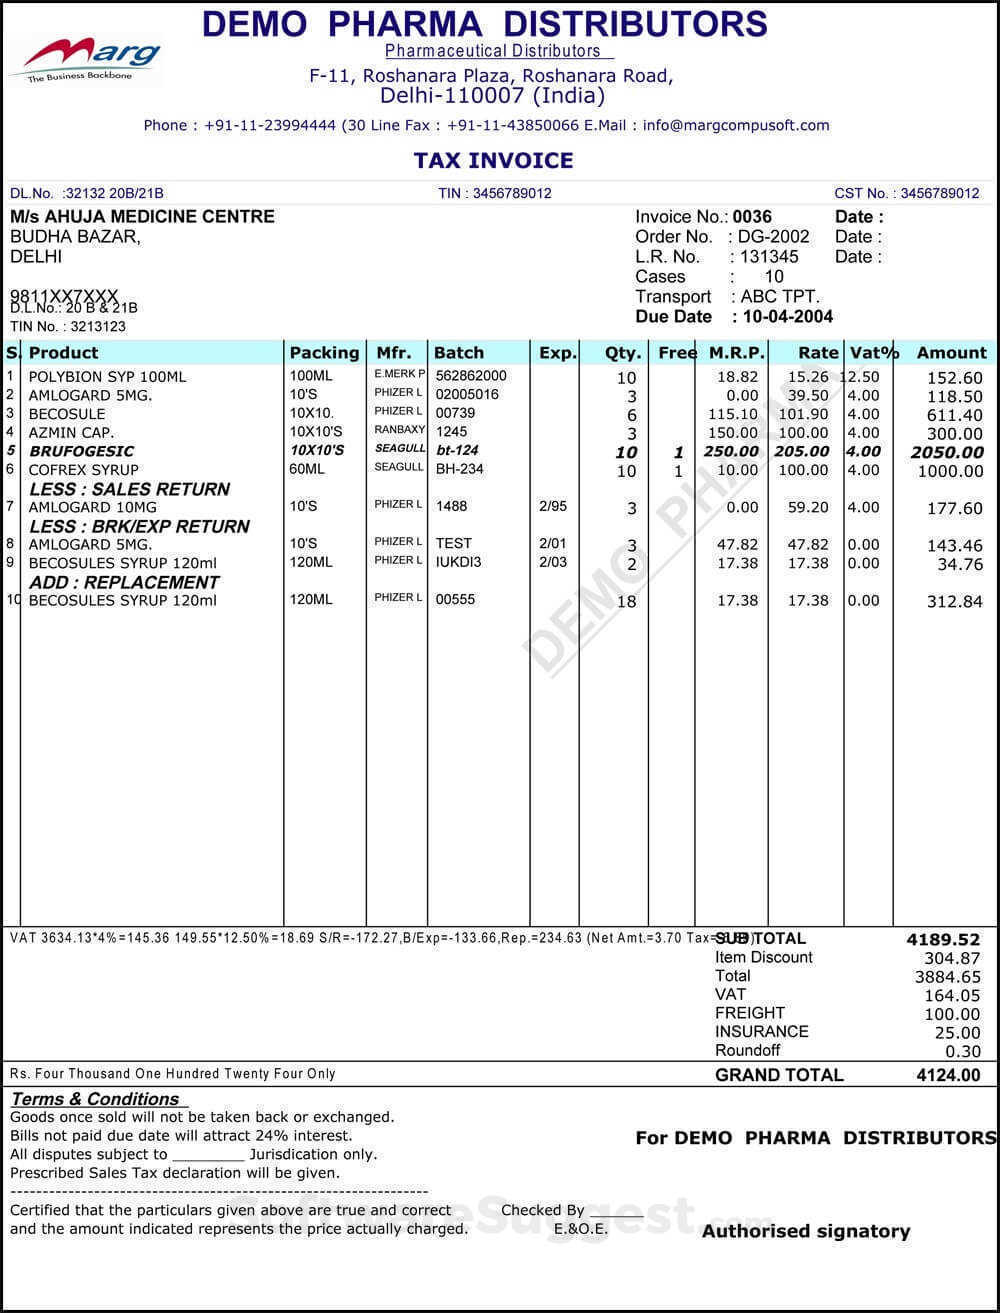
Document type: Invoice